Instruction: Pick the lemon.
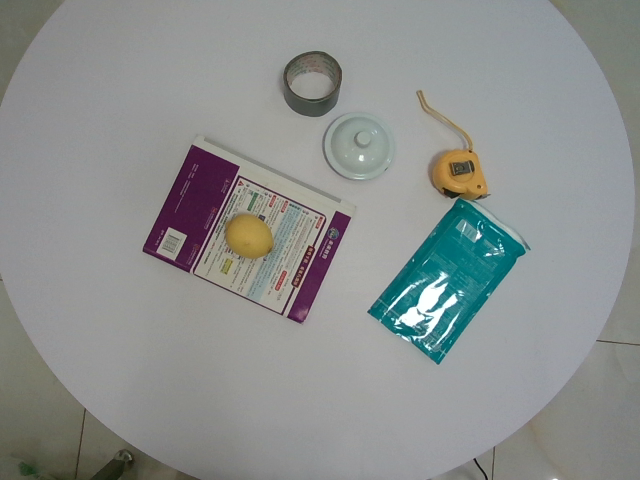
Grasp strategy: vertical